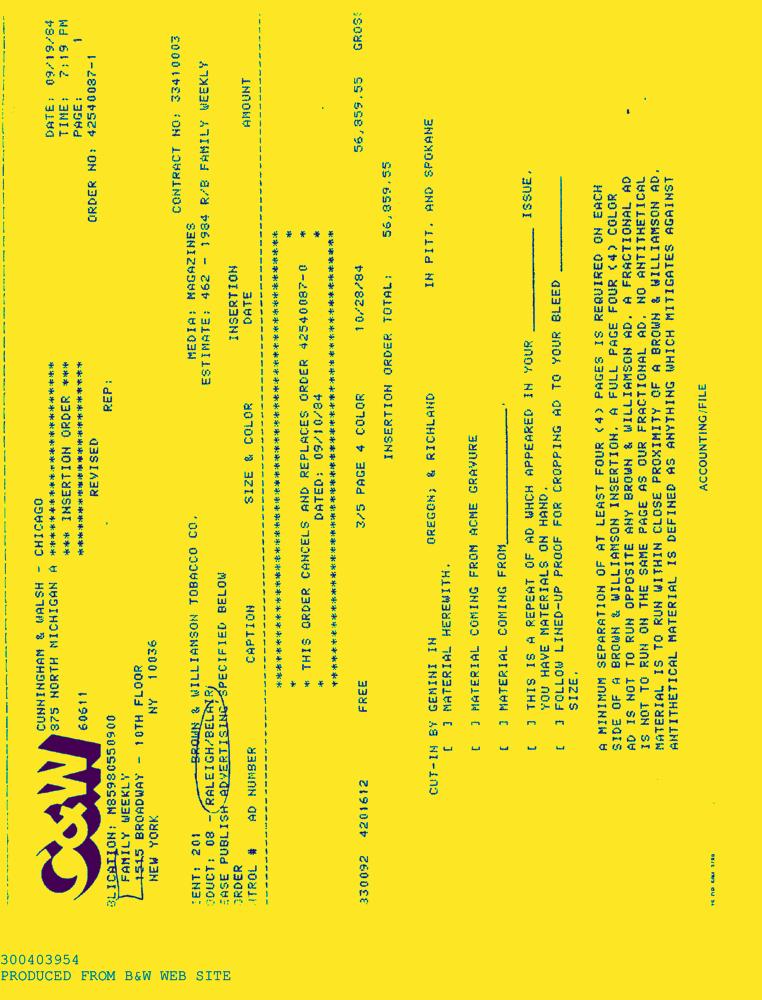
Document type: AD